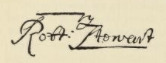
Signature of: robert stewart